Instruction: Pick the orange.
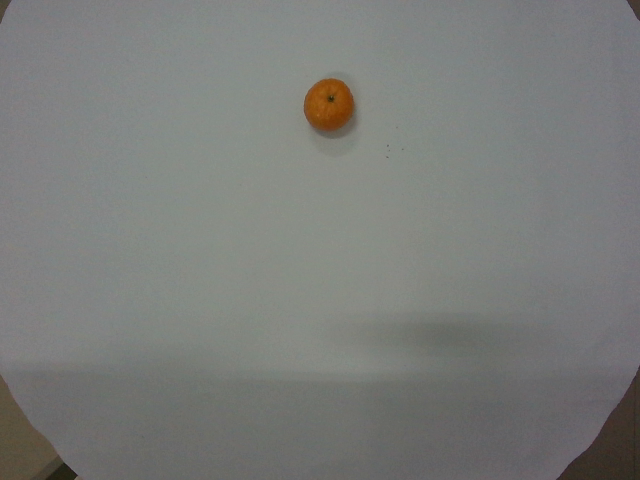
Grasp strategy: vertical